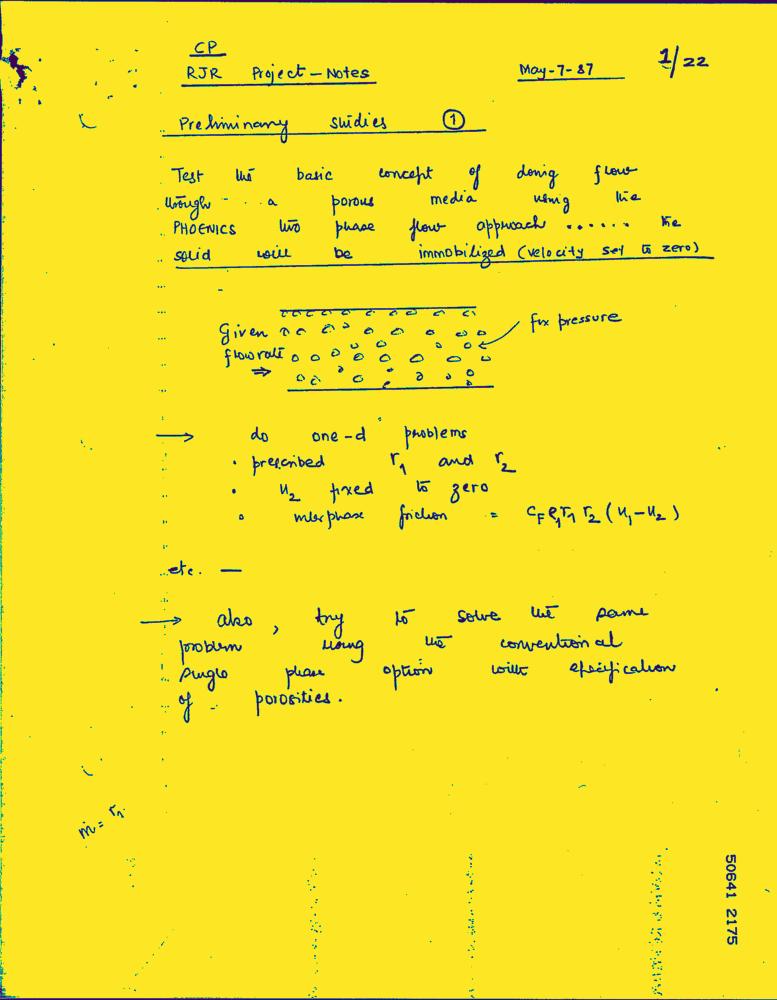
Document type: Hand-Written